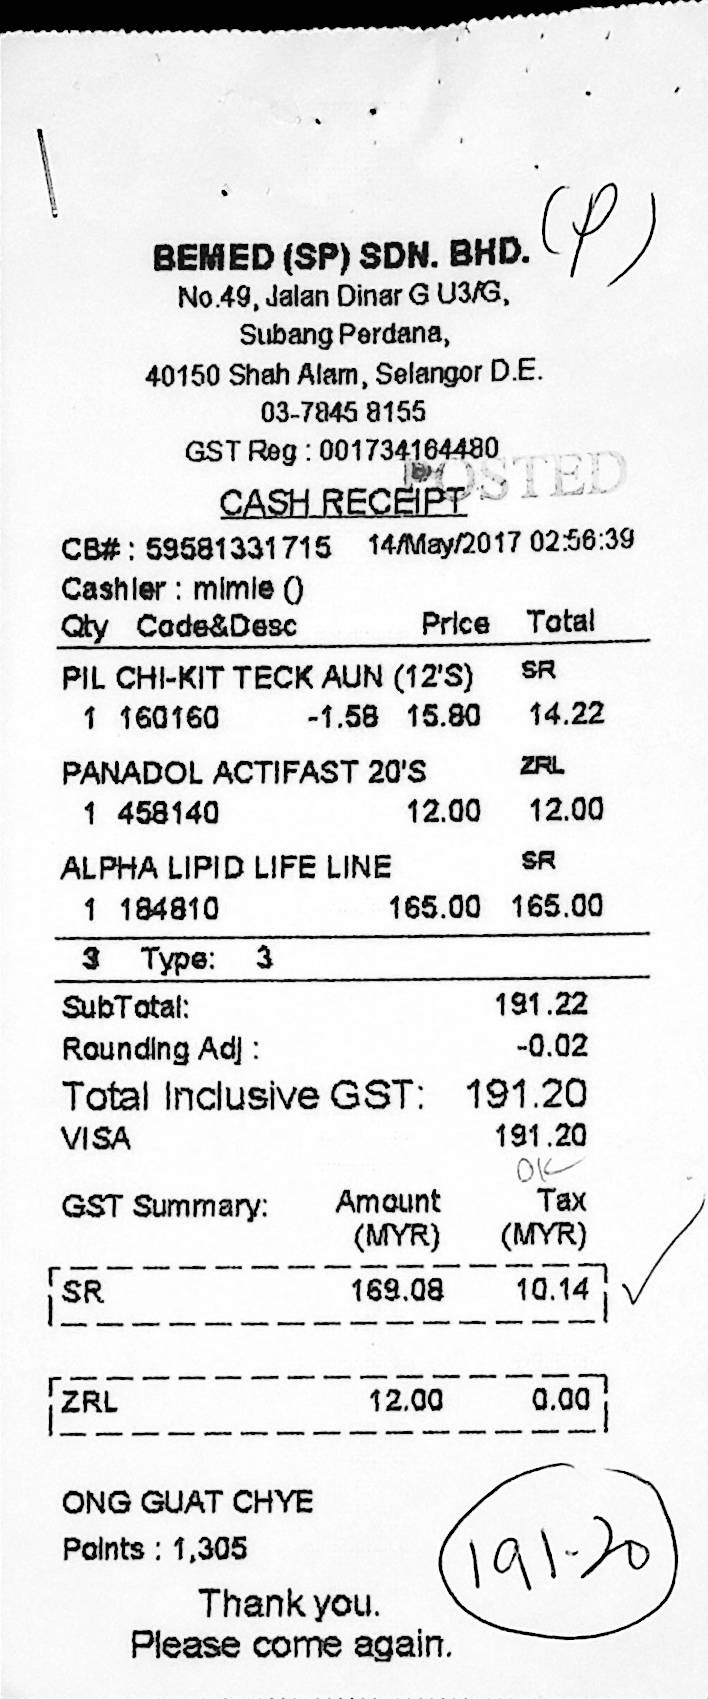
BEMED (SP) SDN. BHD.
NO.49, JALAN DINAR G U3/G,
SUBANG PERDANA,
40150 SHAH ALAM, SELANGOR D.E.
03-7845 8155
GST REG : 001734164480
CASH RECEIPT
CB# : 59581331715
14/MAY/2017 02:56:39
CASHIER : MIMLE ()
QTY
CODE&DESC
PRICE
TOTAL
PIL CHI-KIT TECK AUN (12'S)
PANADOL ACTIFAST 20'S
ALPHA LIPID LIFE LINE
1
1
1
160160
458140
184810
-1.58
15.80
12.00
165.00
14.22
12.00
165.00
SR
ZRL
SR
3
TYPE:
3
SUBTOTAL:
ROUNDING ADJ :
TOTAL INCLUSIVE GST:
VISA
191.22
-0.02
191.20
191.20
GST SUMMARY:
AMOUNT
TAX
(MYR)
(MYR)
SR
ZRL
169.08
10.14
12.00
0.00
ONG GUAT CHYE
POINTS : 1,305
THANK YOU.
PLEASE COME AGAIN.